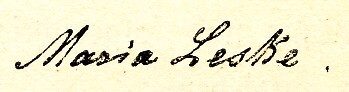
Signature of: marina krebs